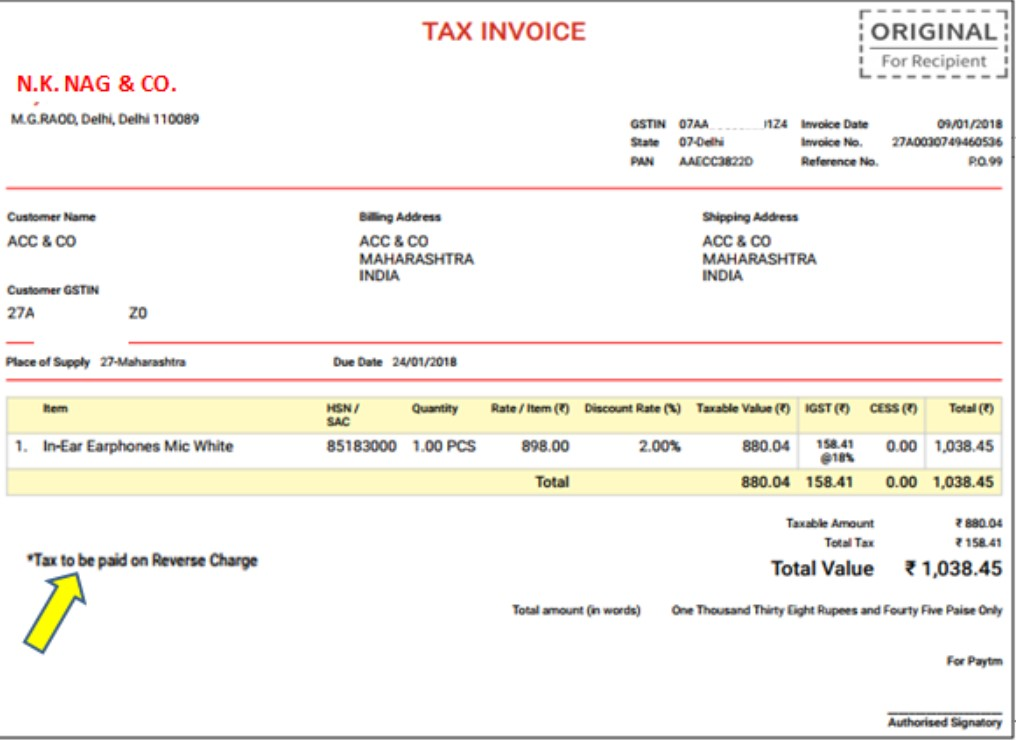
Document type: Invoice